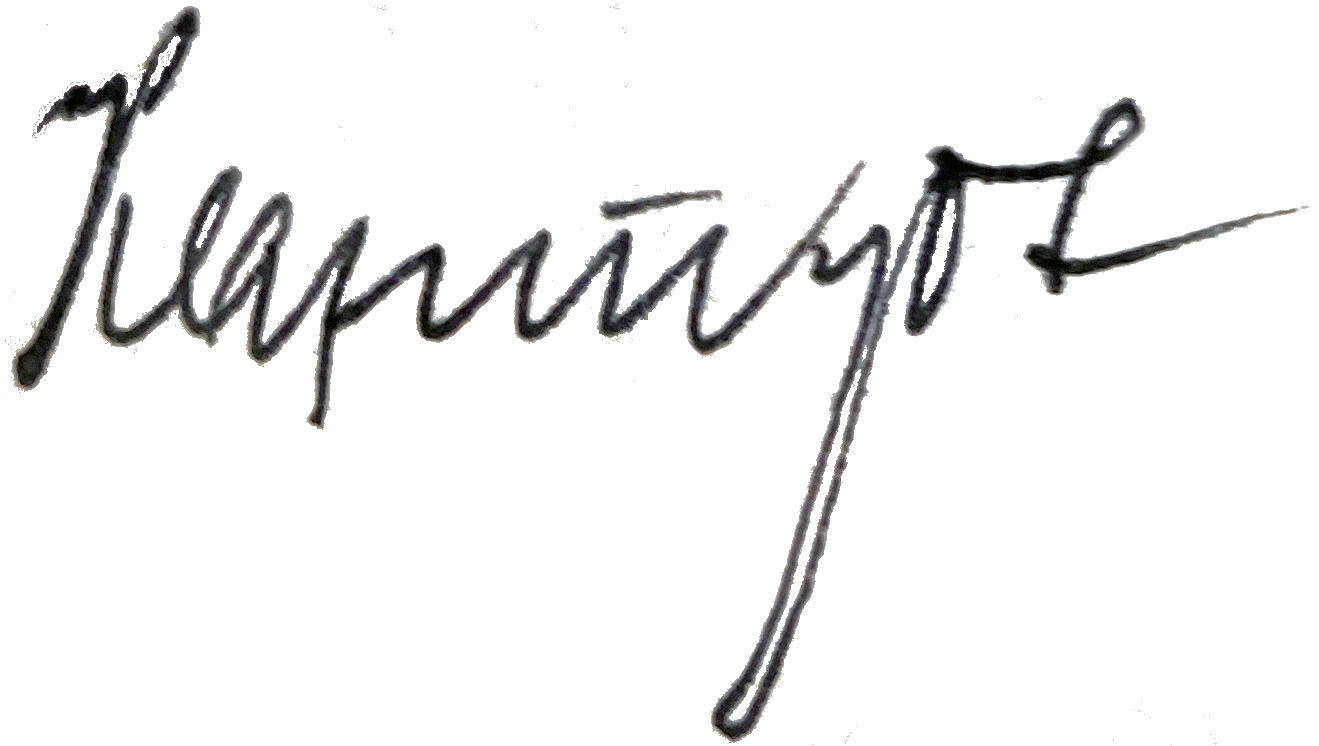
Signature of: ivan kartukov